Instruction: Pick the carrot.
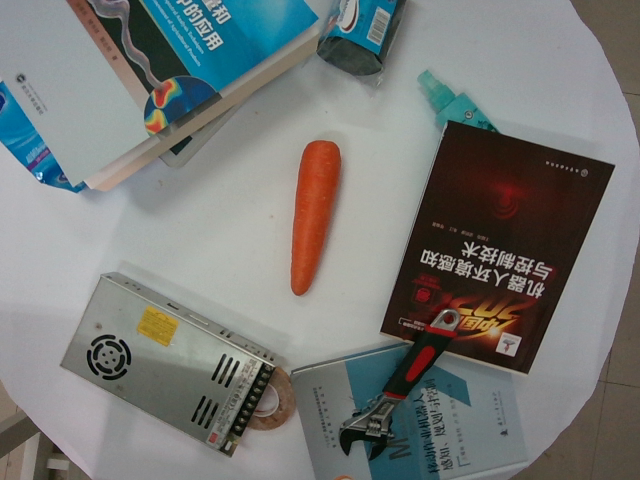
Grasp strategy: vertical